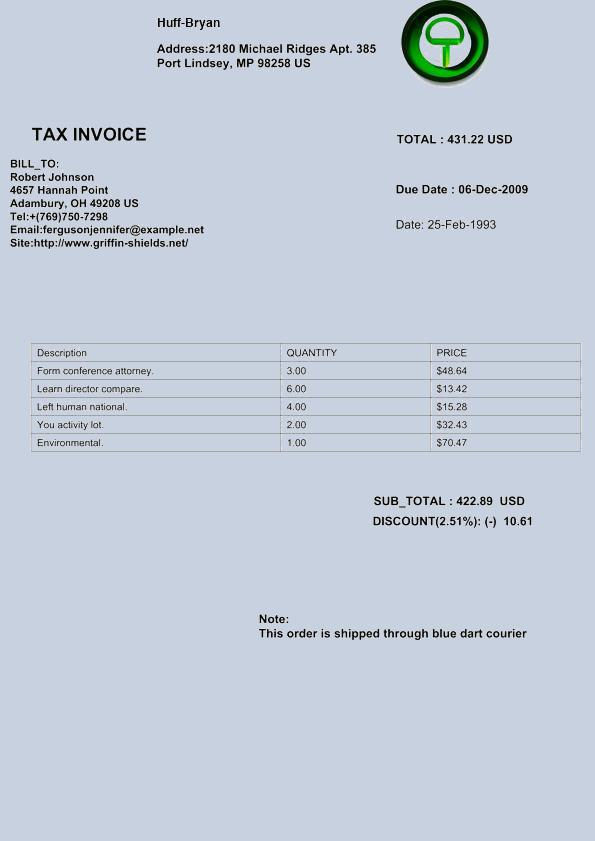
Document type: Invoice